Question: What might the diagnosis be?
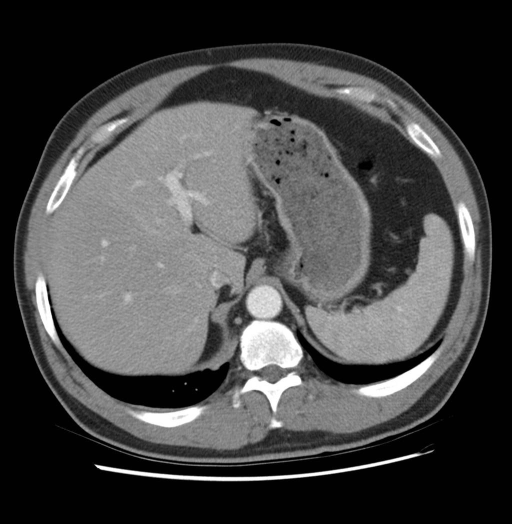
Answer: The possible diagnosis includes Pulmonary sequestration
Necrotizing pneumonia
Bronchogenic cyst
Diaphragmatic hernia
Rounded atelectasis
Neurogenic tumor.